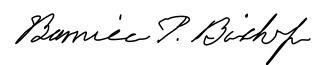
Signature of: bernice pauahi bishop